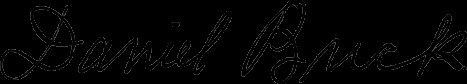
Signature of: daniel buck